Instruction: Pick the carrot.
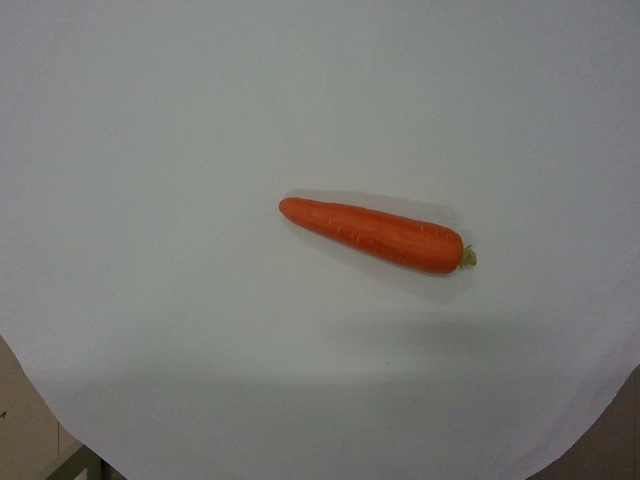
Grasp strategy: vertical